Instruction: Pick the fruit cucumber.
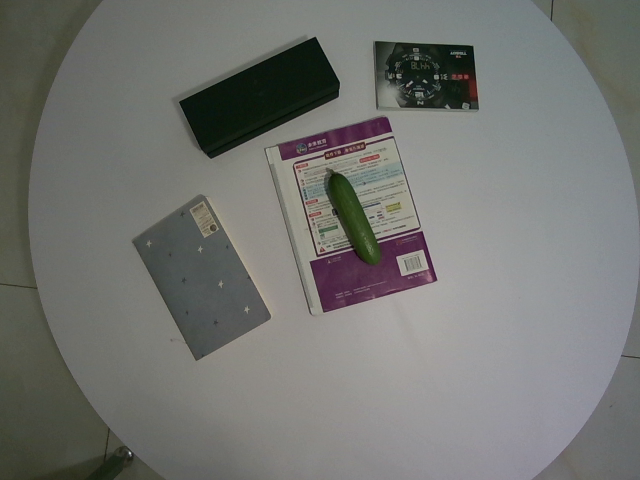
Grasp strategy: vertical